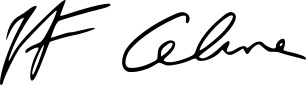
Signature of: louis ferdinand céline